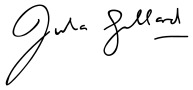
Signature of: julia gillard